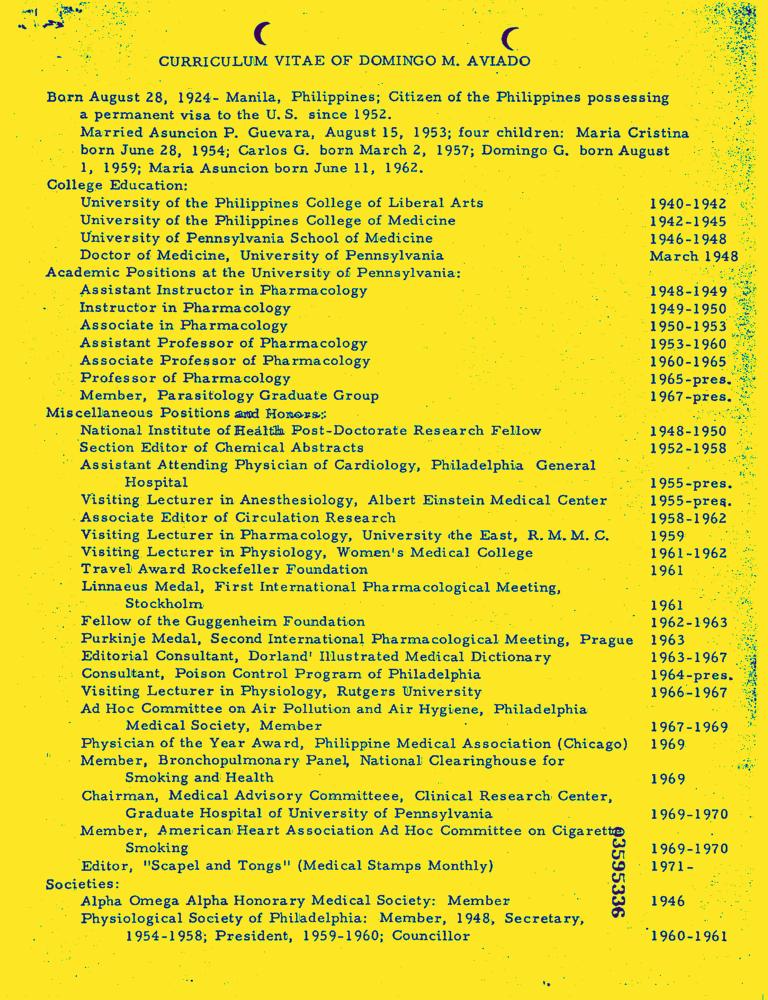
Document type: Resume-Doc